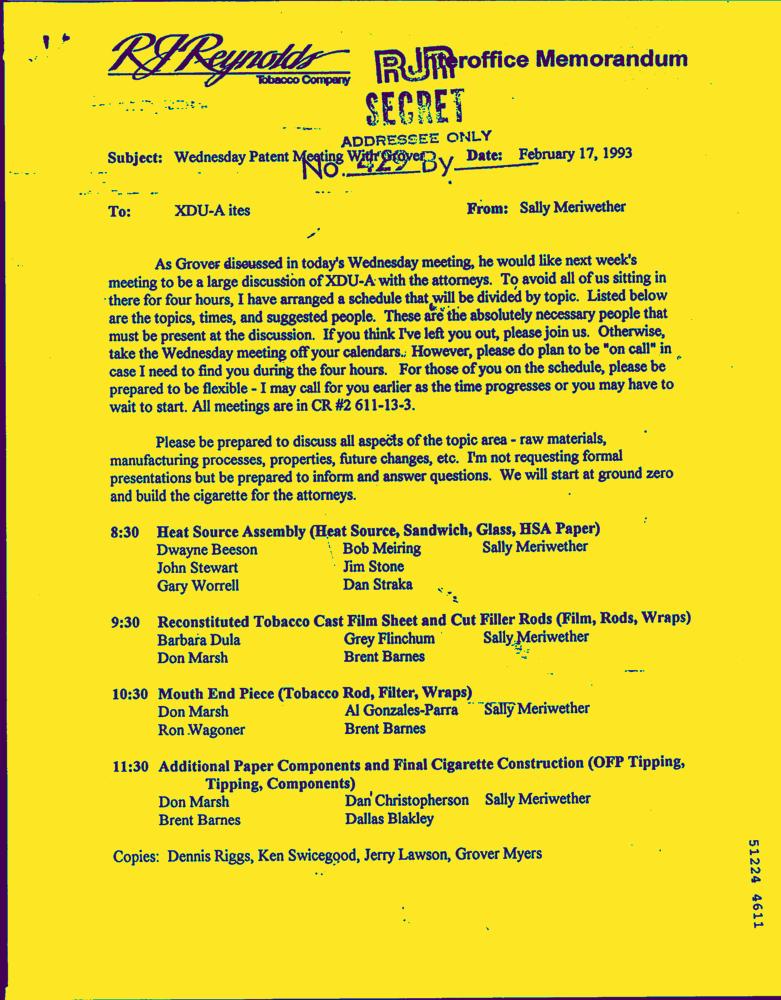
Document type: Letter-Doc